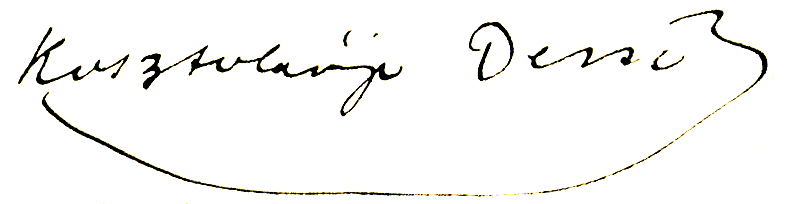
Signature of: dezső kosztolányi